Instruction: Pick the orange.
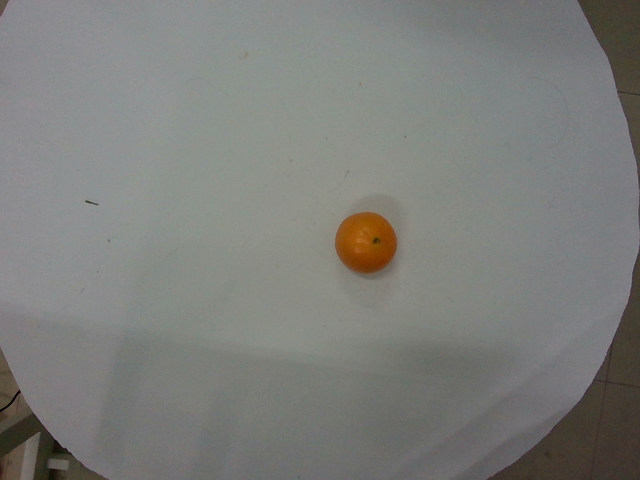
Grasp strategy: vertical